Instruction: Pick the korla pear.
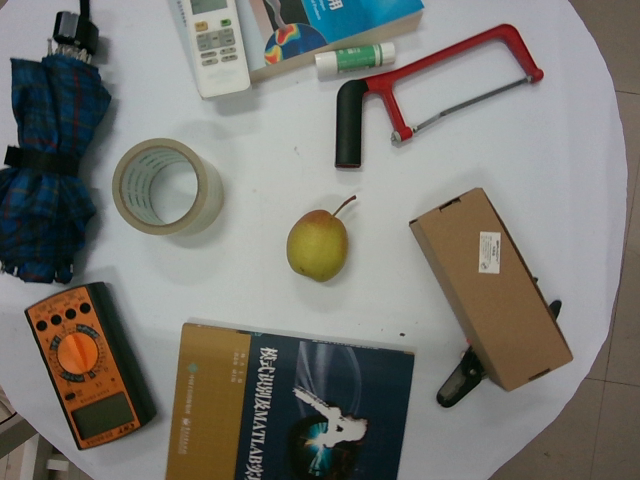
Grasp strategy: vertical